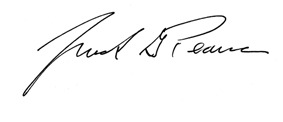
Signature of: mark gaston pearce